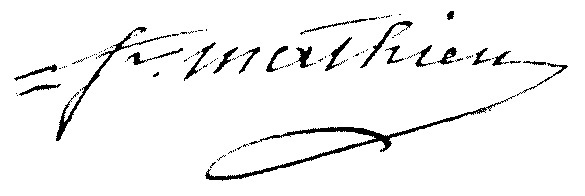
Signature of: mathieu joseph guingan de saint mathieu